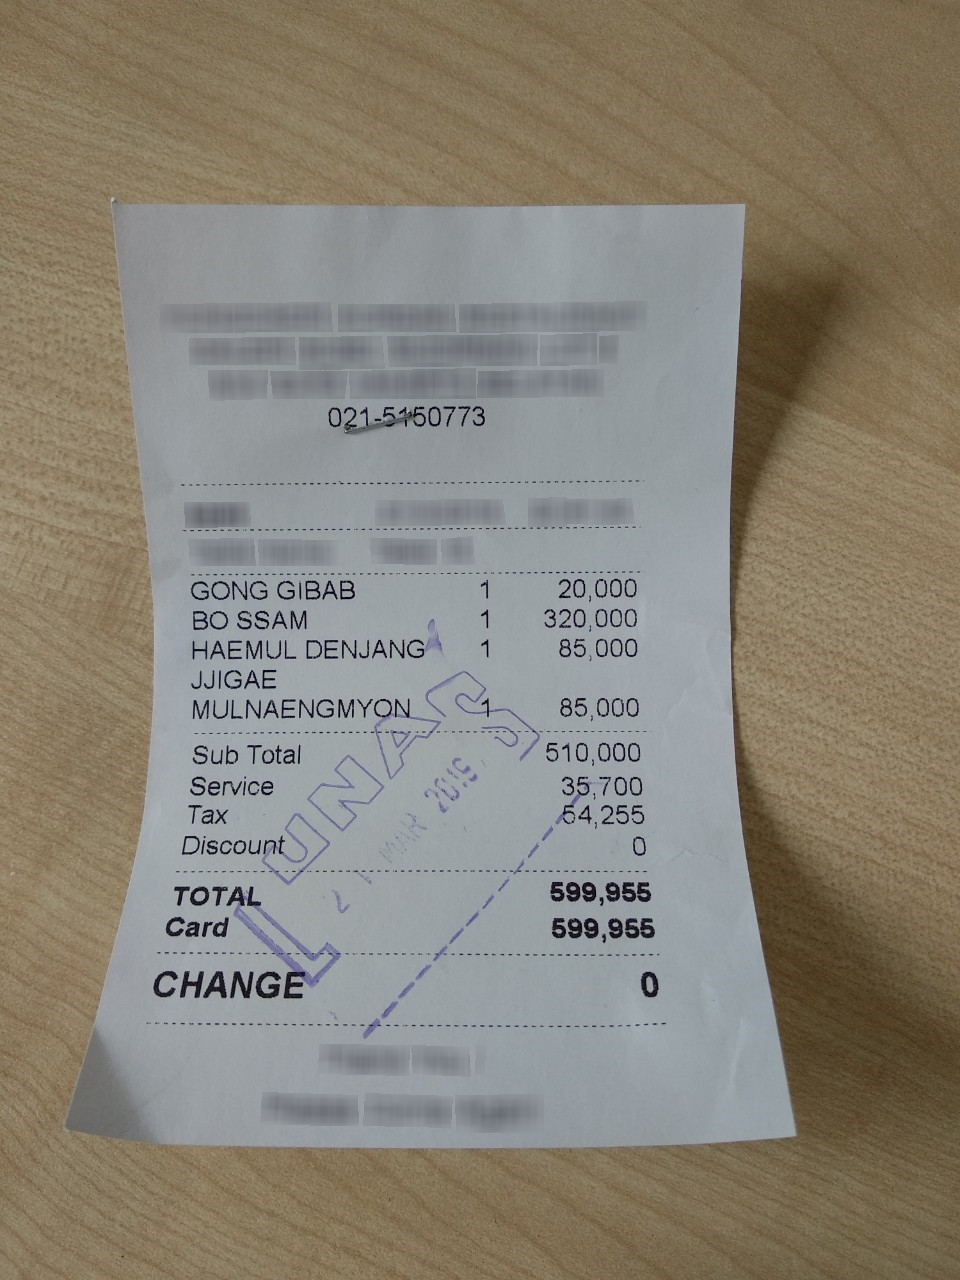
Number of items: 4
Subtotal: 510,000
Service charge: 35,700
Tax: 54,255
Total: 599,955
OCR text regions:
text: GONG
text: GIBAB
text: 20,000
text: 1
text: BO
text: SSAM
text: 320,000
text: 1
text: HAEMUL
text: DENJANG
text: JJIGAE
text: 85,000
text: 1
text: MULNAENGMYON
text: 85,000
text: 1
text: Sub
text: Total
text: 510,000
text: Service
text: 35,700
text: Tax
text: 54,255
text: Discount
text: 0
text: TOTAL
text: 599,955
text: Card
text: 599,955
text: CHANGE
text: 0